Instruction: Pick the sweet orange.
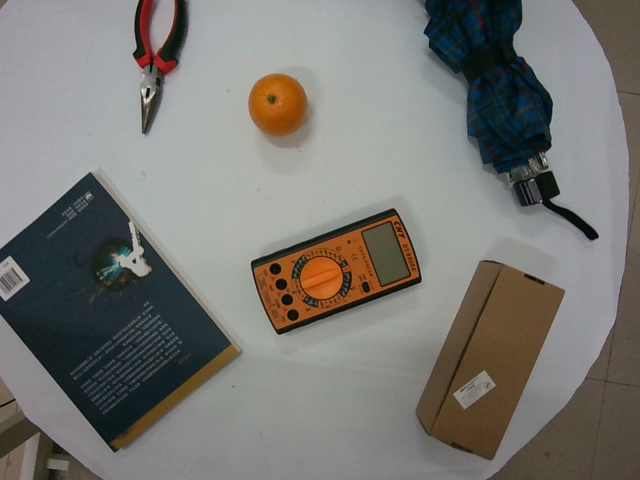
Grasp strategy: vertical